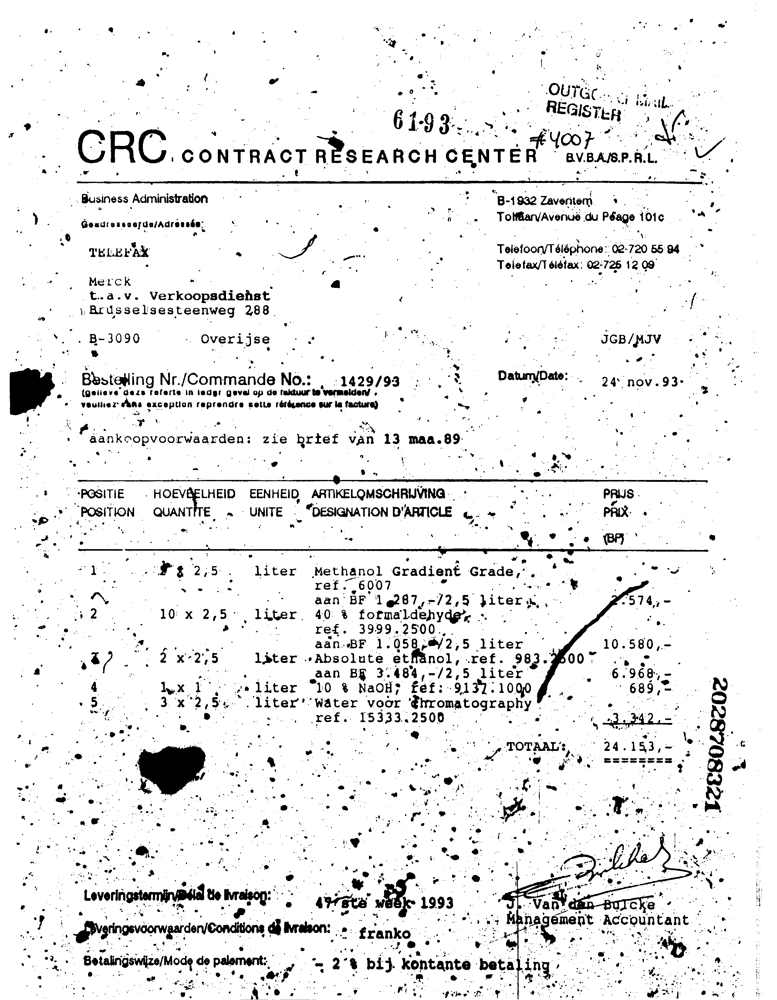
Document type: Invoice